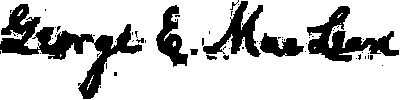
Signature of: george edwin maclean